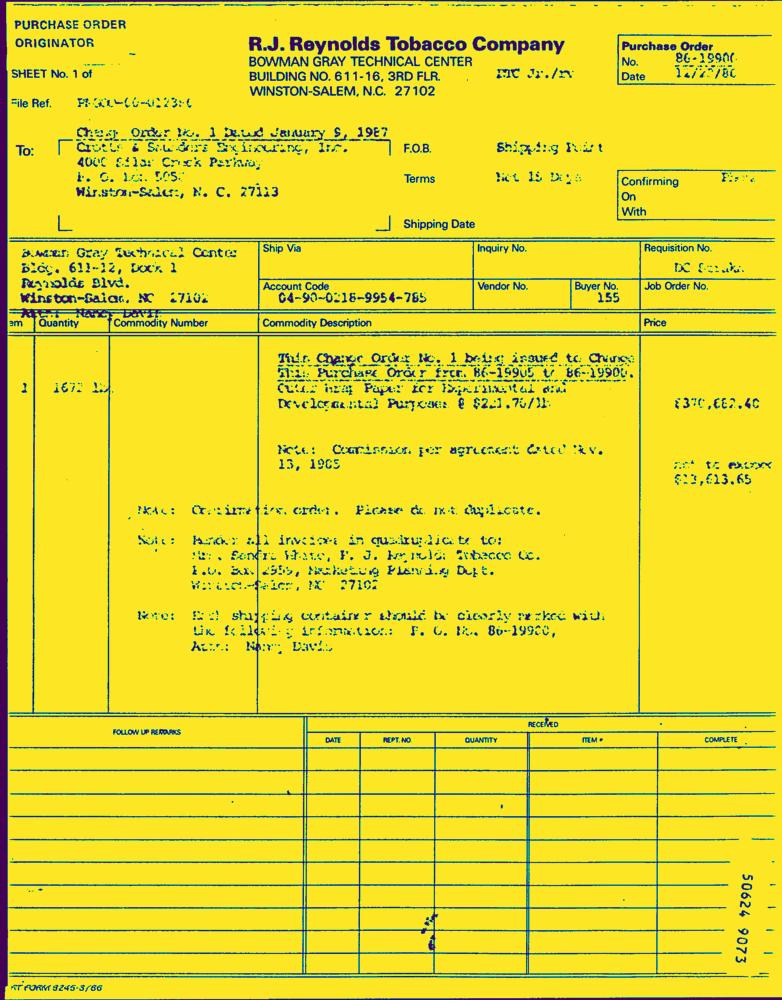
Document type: Invoice-Doc